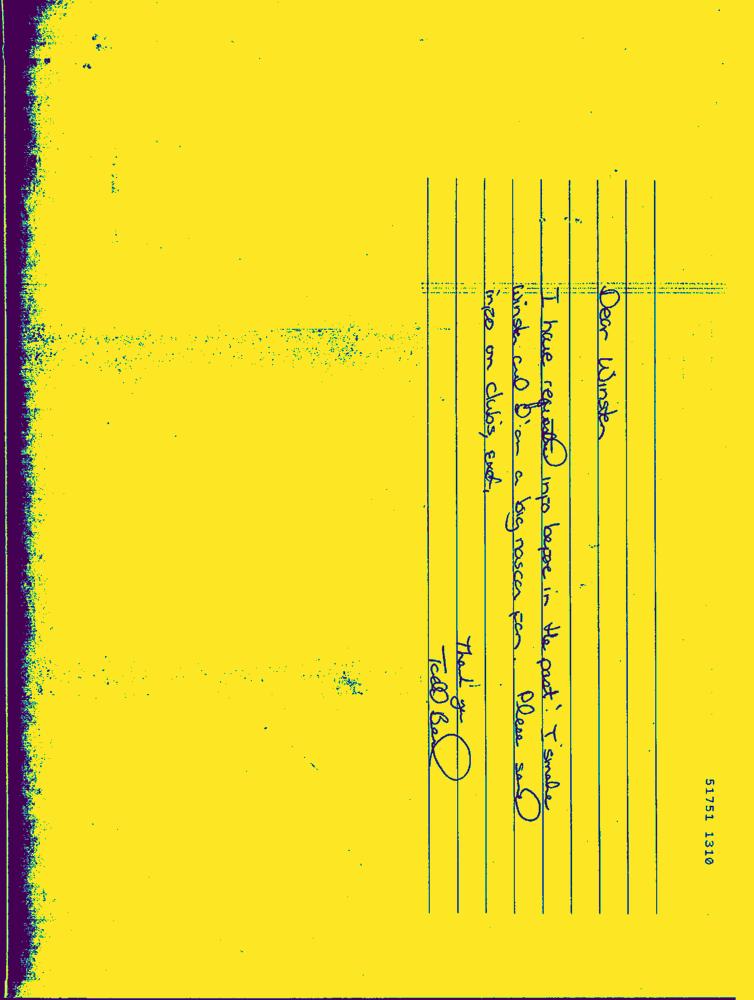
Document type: Hand-Written